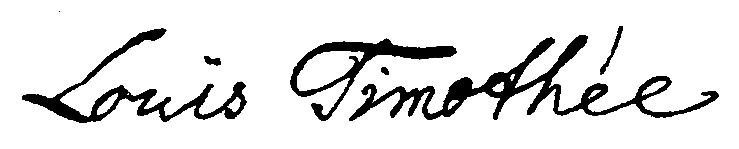
Signature of: louis timothee